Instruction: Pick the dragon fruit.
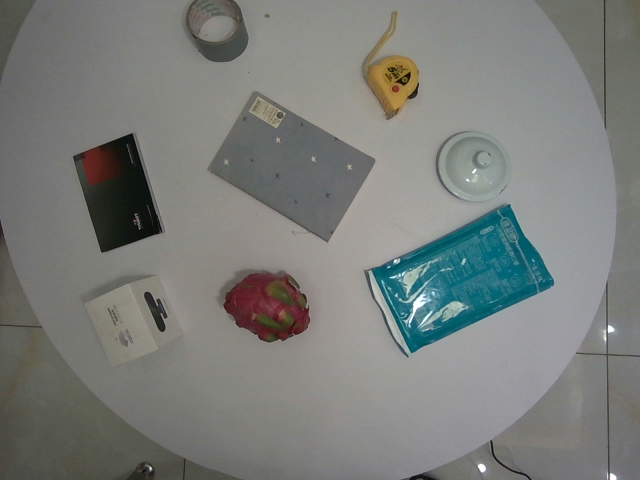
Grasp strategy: vertical